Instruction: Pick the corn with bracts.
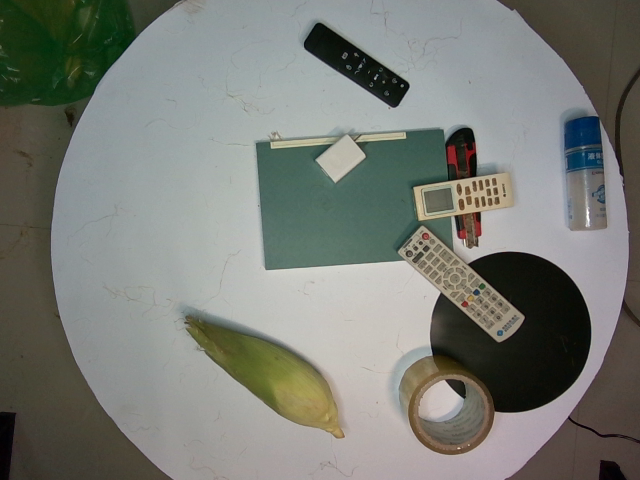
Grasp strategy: vertical